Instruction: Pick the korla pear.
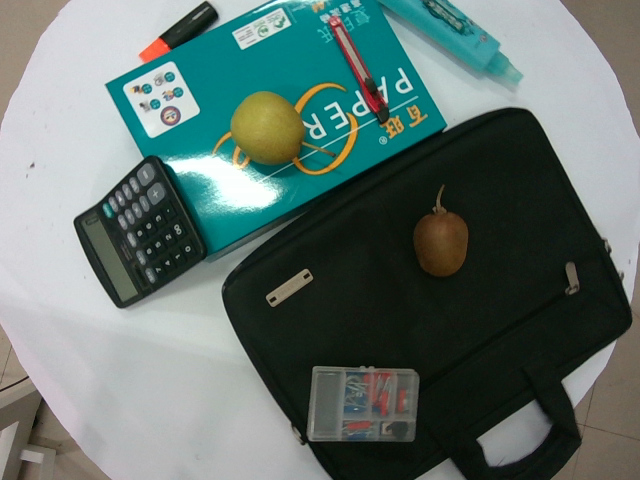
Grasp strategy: vertical